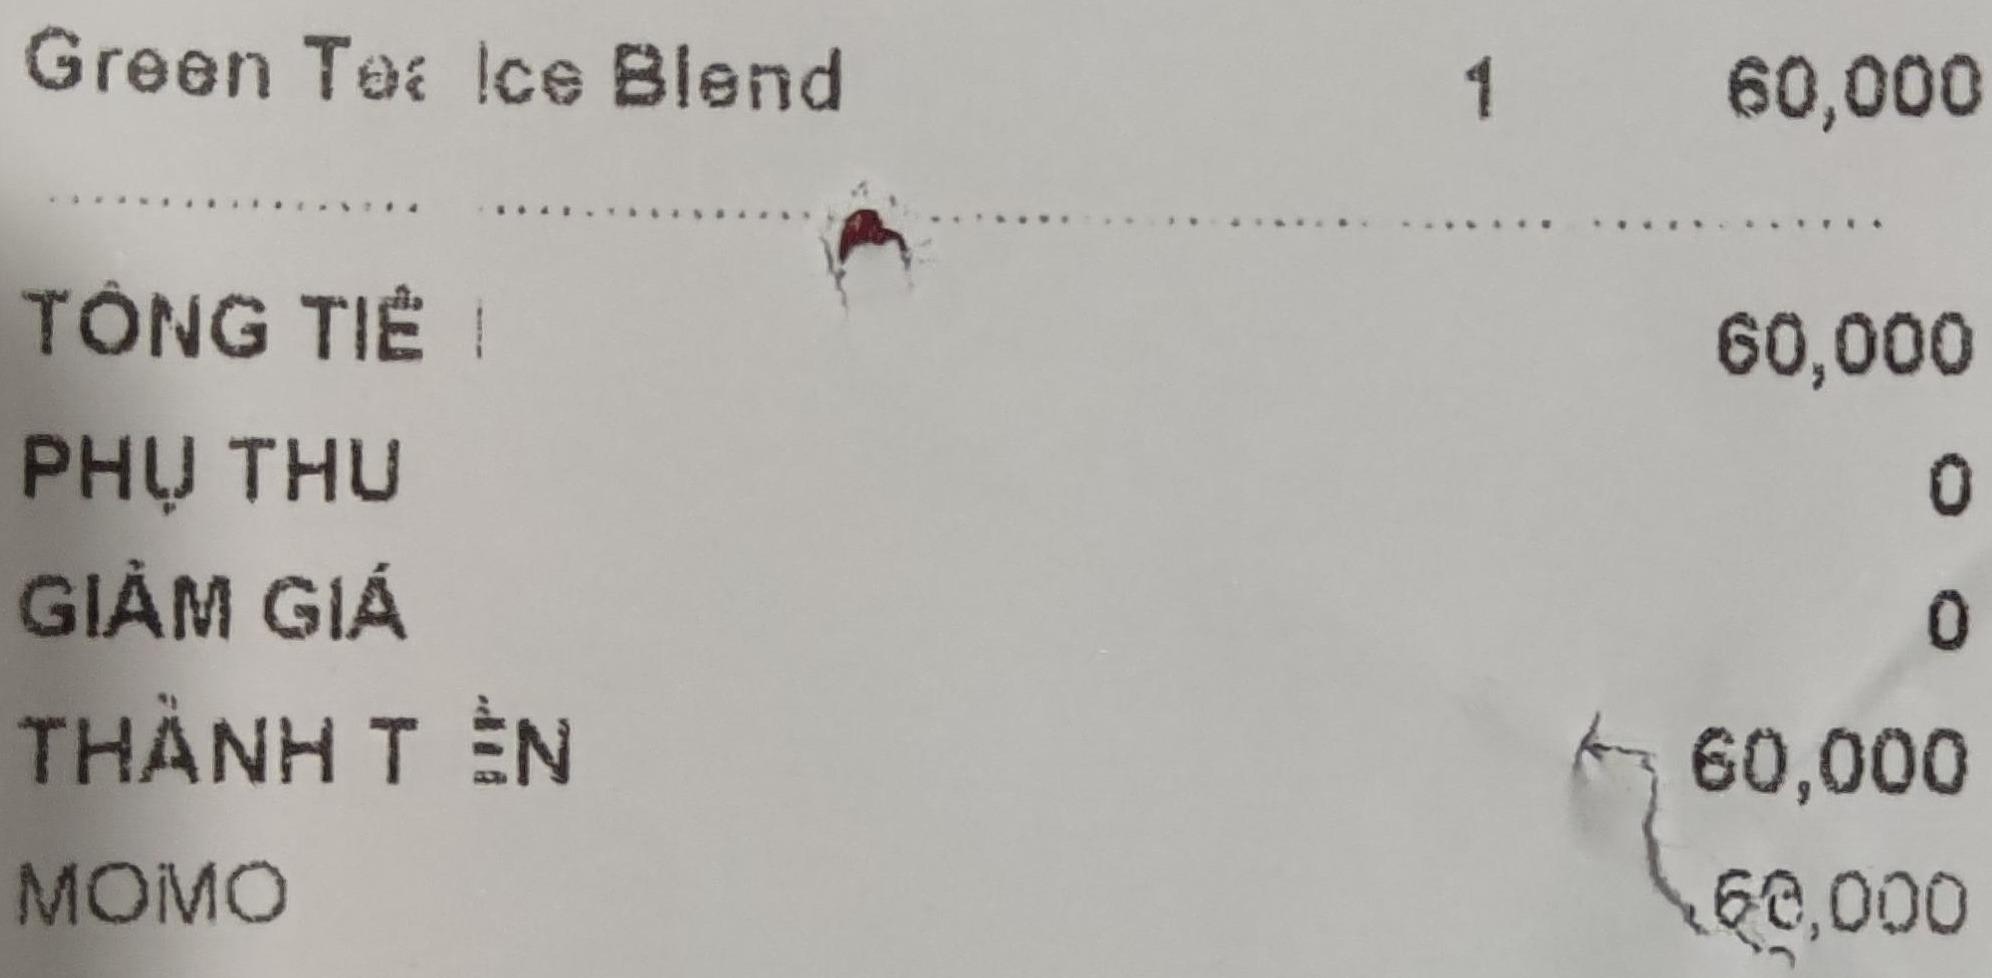
<table>
<tr>
<td>Green Tea Ice Blend</td>
<td>1</td>
<td>60,000</td>
</tr>
</table>

TỔNG TIỀN 60,000
PHỤ THU 0
GIẢM GIÁ 0
THÀNH TIỀN 60,000
MOMO 60,000